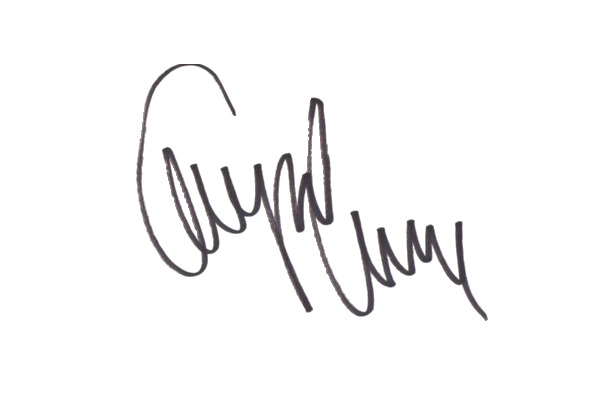
Signature of: greyson chance